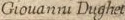
Signature of: jean dughet